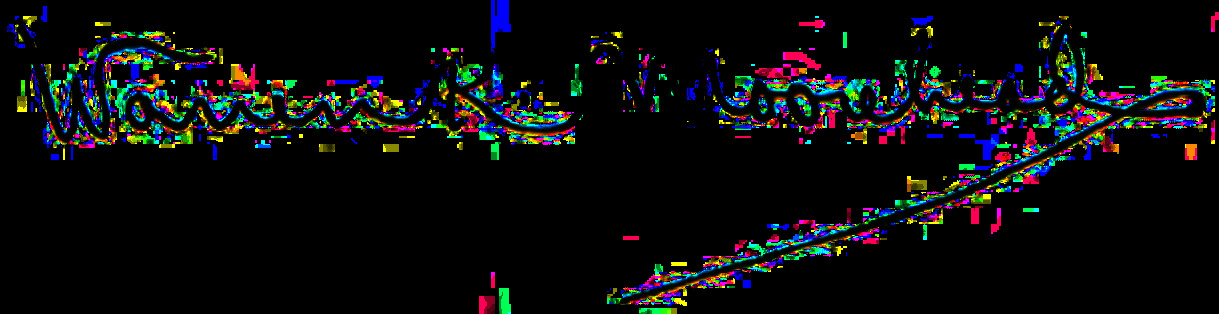
Signature of: warren k moorehead